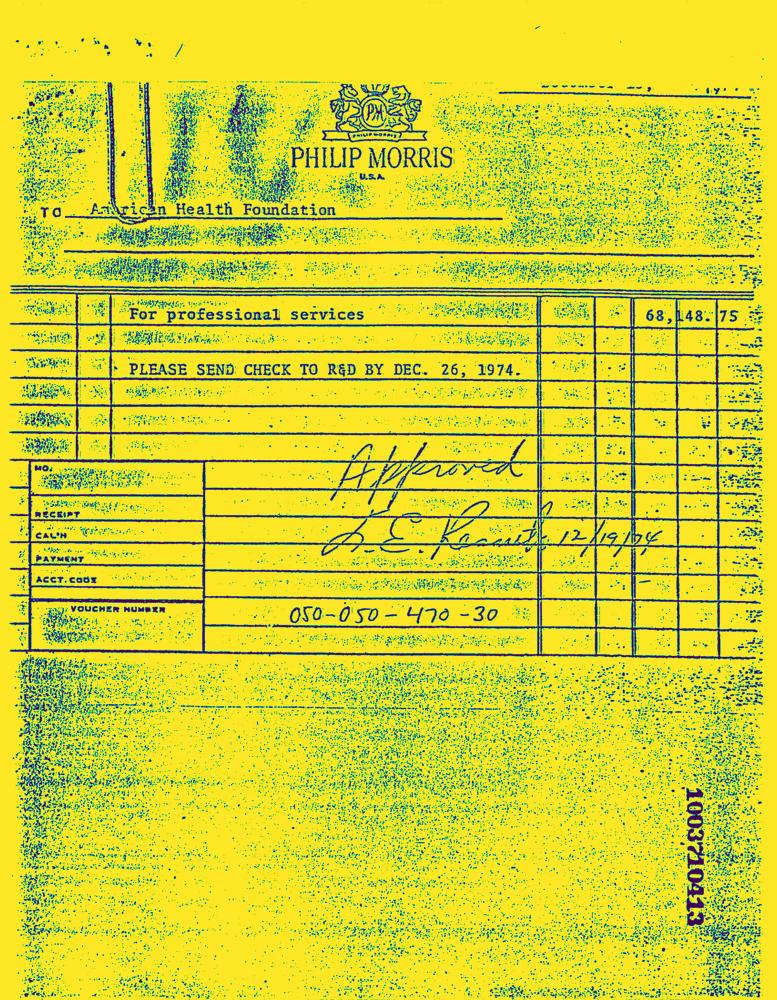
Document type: Invoice-Doc